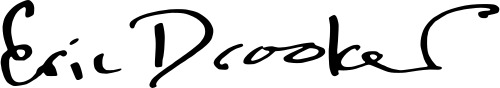
Signature of: eric drooker